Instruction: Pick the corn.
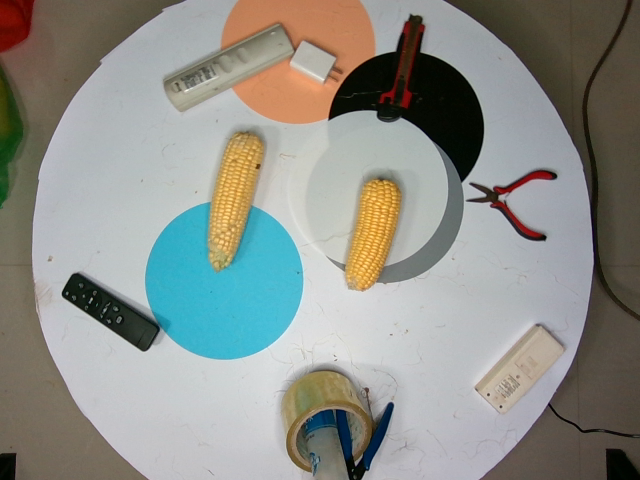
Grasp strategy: vertical